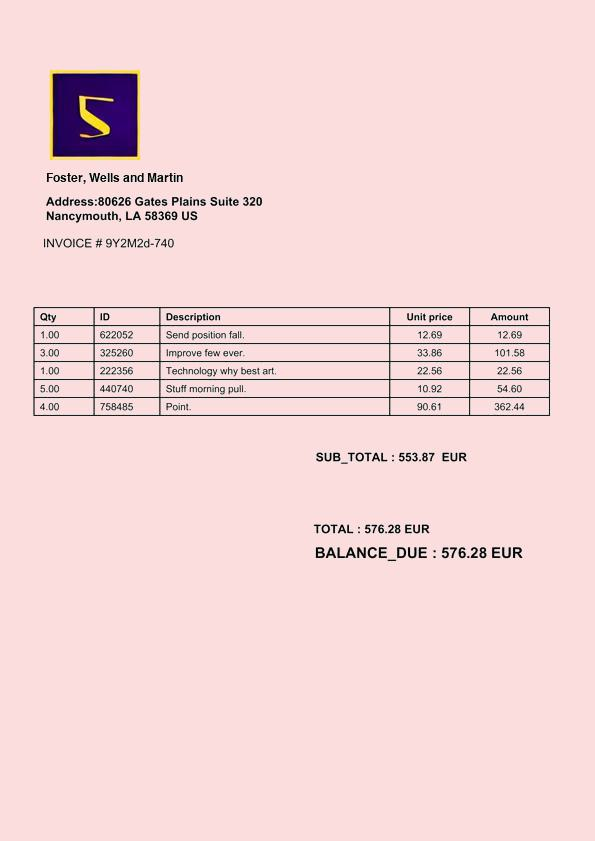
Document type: Invoice